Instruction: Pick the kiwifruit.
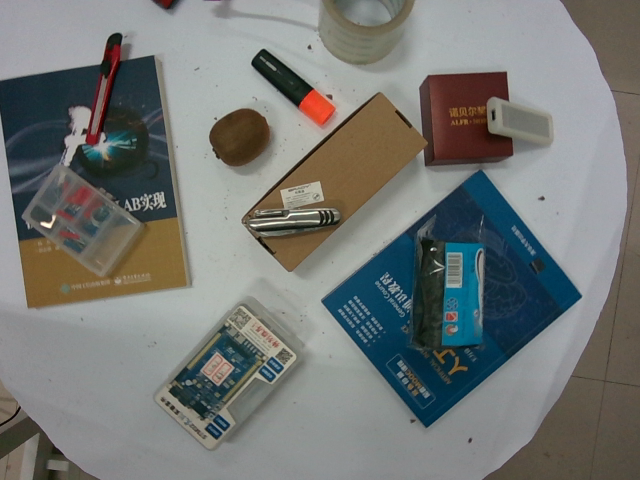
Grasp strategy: vertical